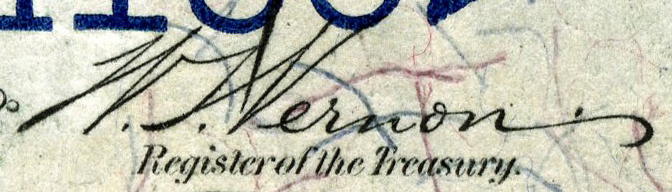
Signature of: william tecumseh vernon